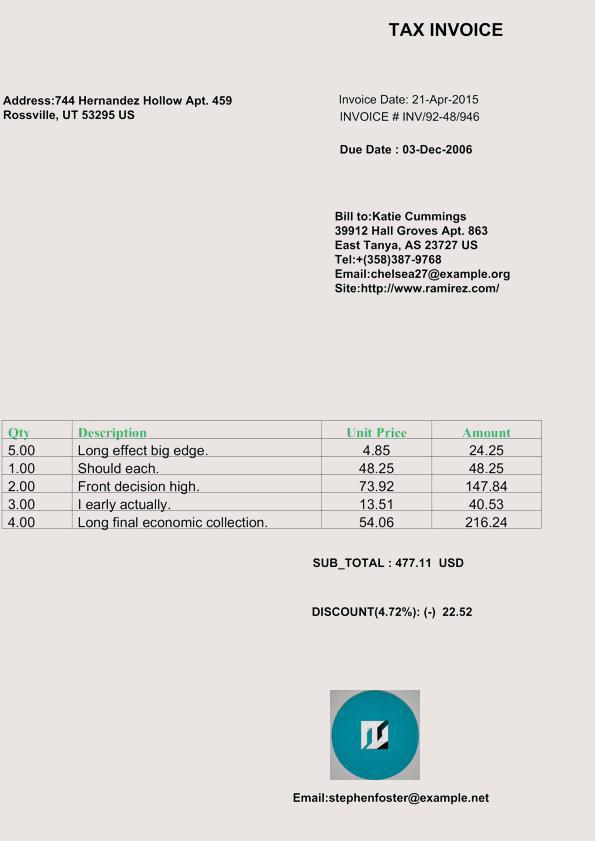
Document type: Invoice